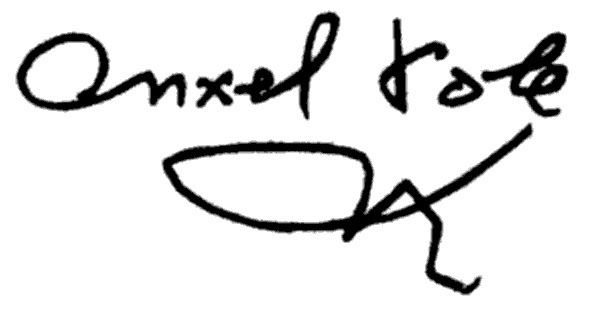
Signature of: ánxel fole